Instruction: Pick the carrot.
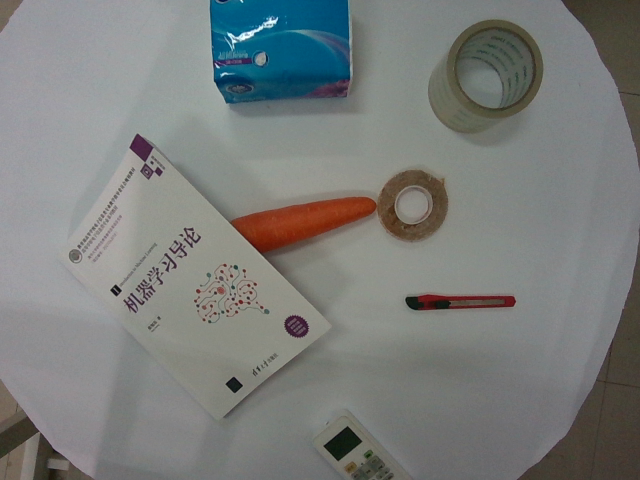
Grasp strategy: vertical